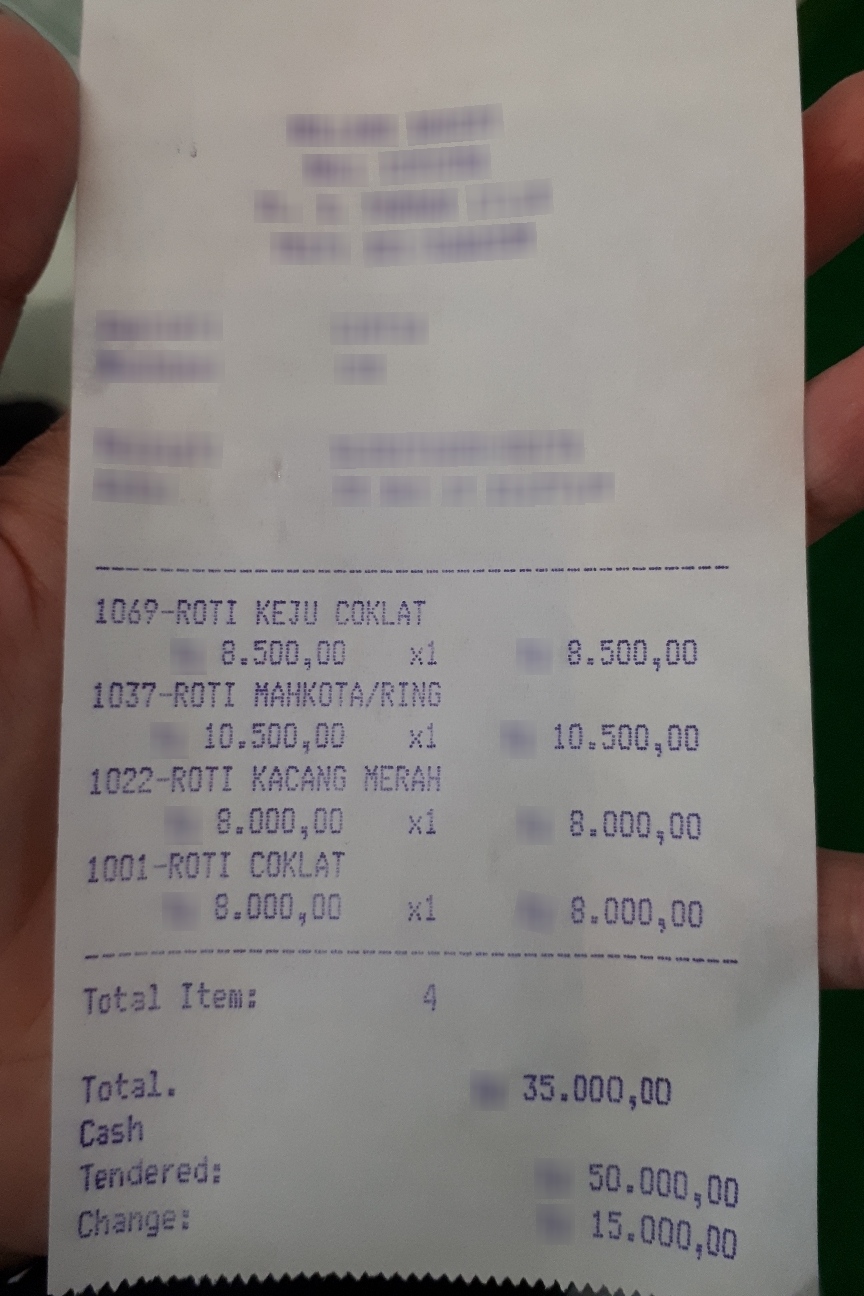
Receipt information:
total: 35.000,00
line_items: item_name: ROTI KEJU COKLAT
item_value: 8.500,00
item_quantity: 1
item_name: ROTI MAHKOTA/RING
item_value: 10.500,00
item_quantity: 1
item_name: ROTI KACANG MERAH
item_value: 8.000,00
item_quantity: 1
item_name: ROTI COKLAT
item_value: 8.000,00
item_quantity: 1